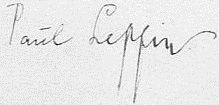
Signature of: paul leppin